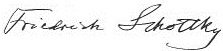
Signature of: friedrich schottky